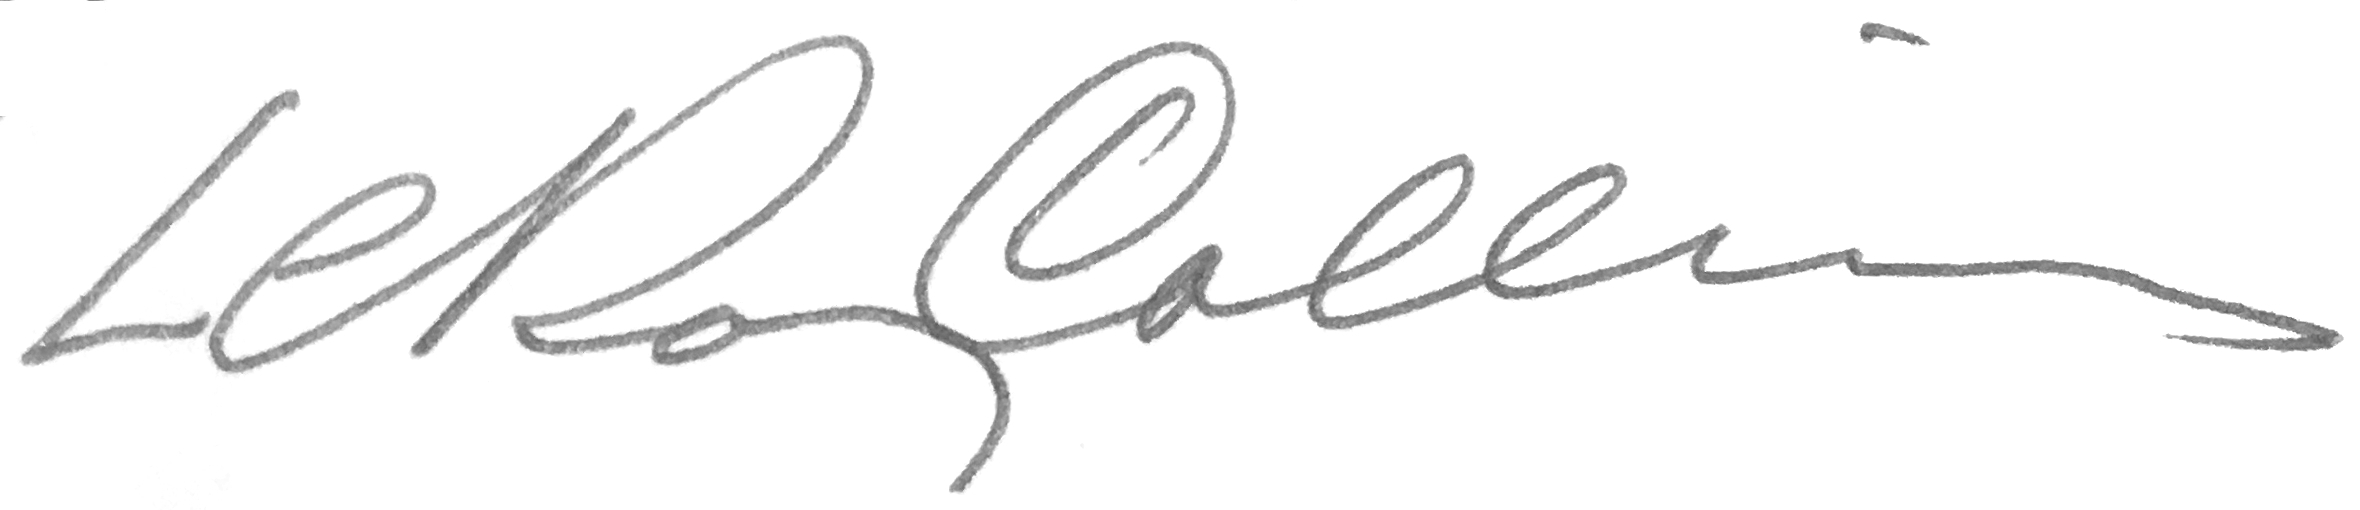
Signature of: leroy collins